Question: What is the suspected problem?
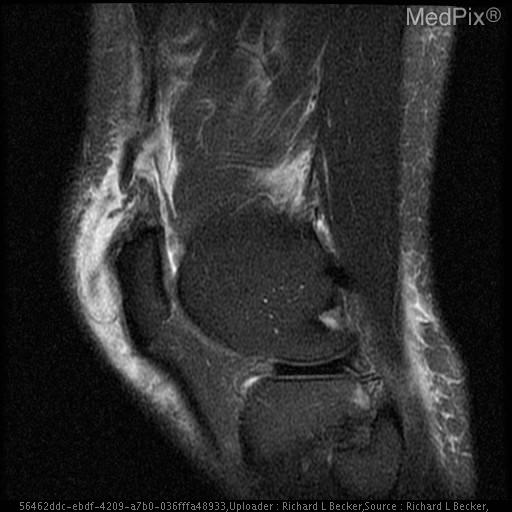
Answer: The findings suggest Xray remarkable for effusion.
MRI reveals complete quadriceps tendon discontinuity medially, with retraction.  Some intact deep fibers laterally.  Effusion and edema. Superior patellar enthesophyte.  No patella alta.. Joint effusion. The patient might have a history of 52 y/o male with swollen painful knee and weakness in extension s/p fall.